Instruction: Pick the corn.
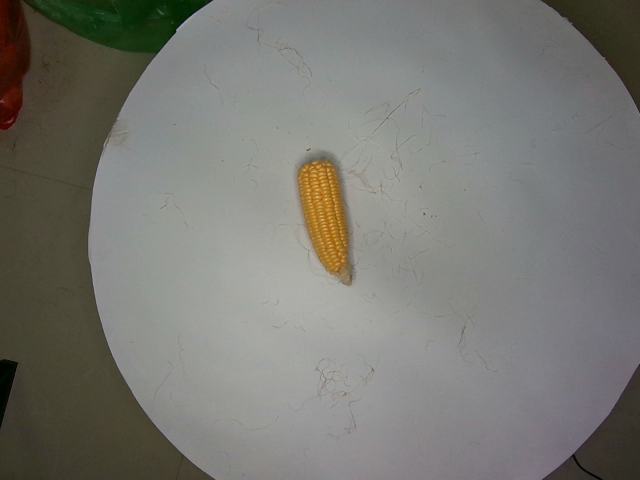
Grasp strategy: vertical